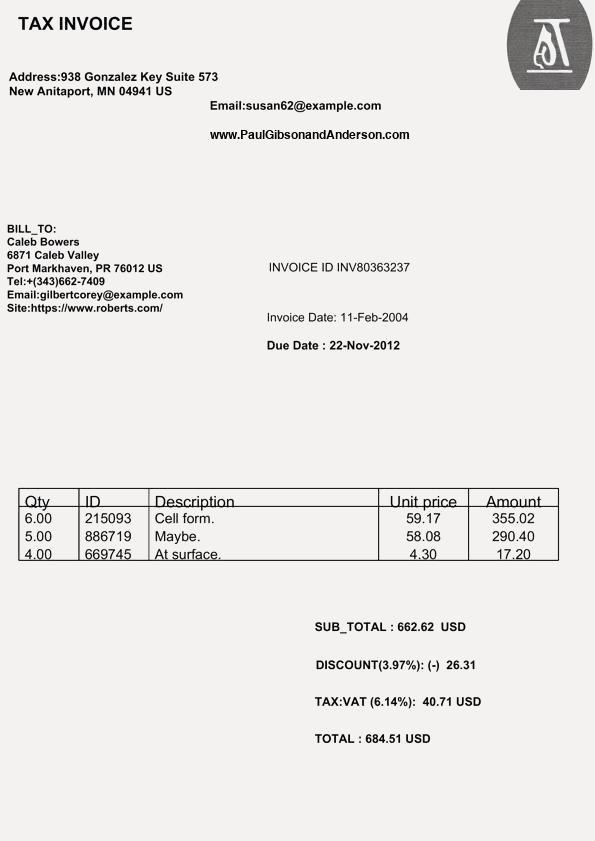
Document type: Invoice